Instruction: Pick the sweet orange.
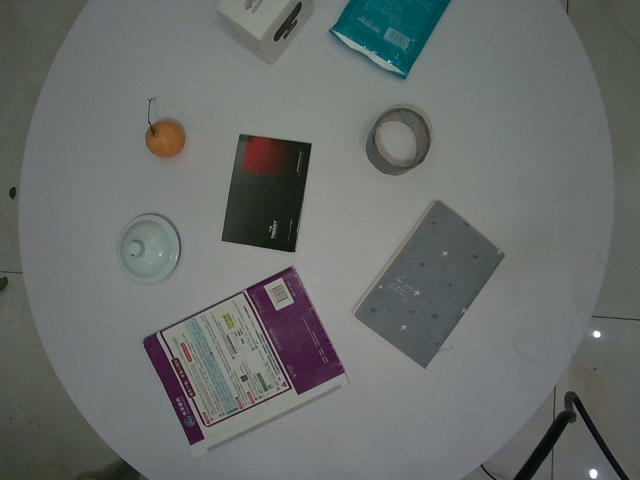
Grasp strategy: vertical